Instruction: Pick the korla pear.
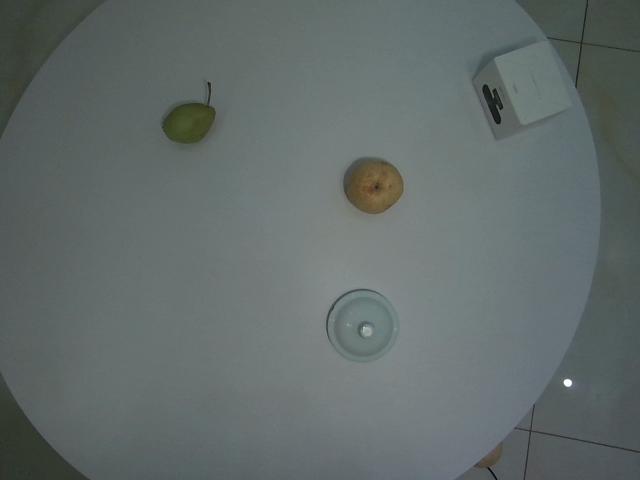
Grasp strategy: vertical